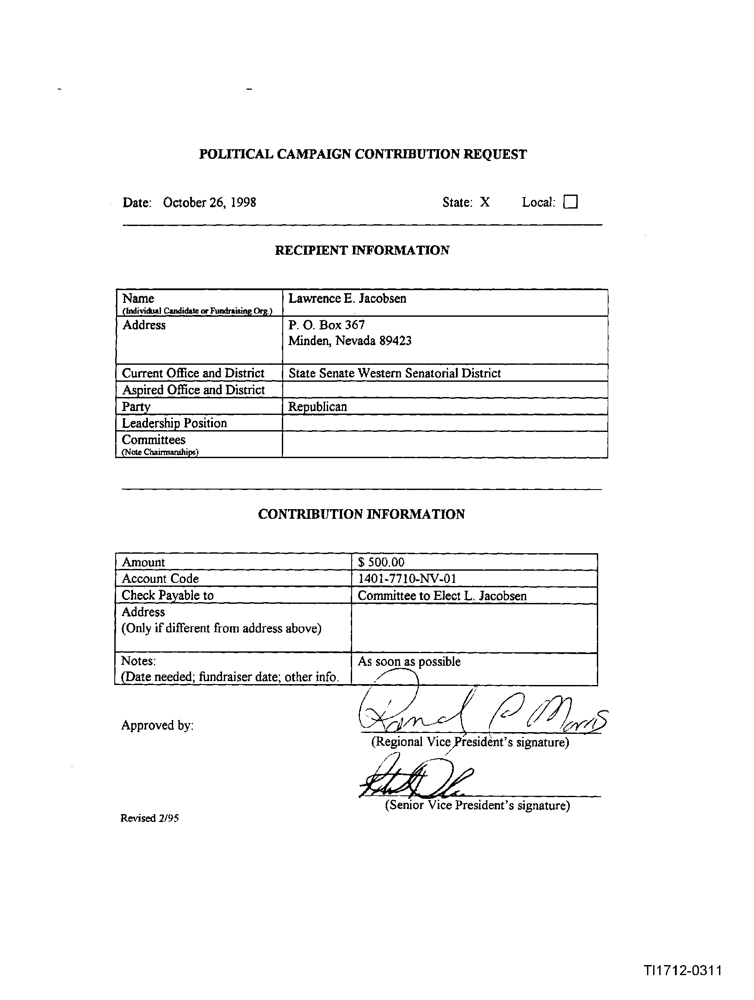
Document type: Invoice